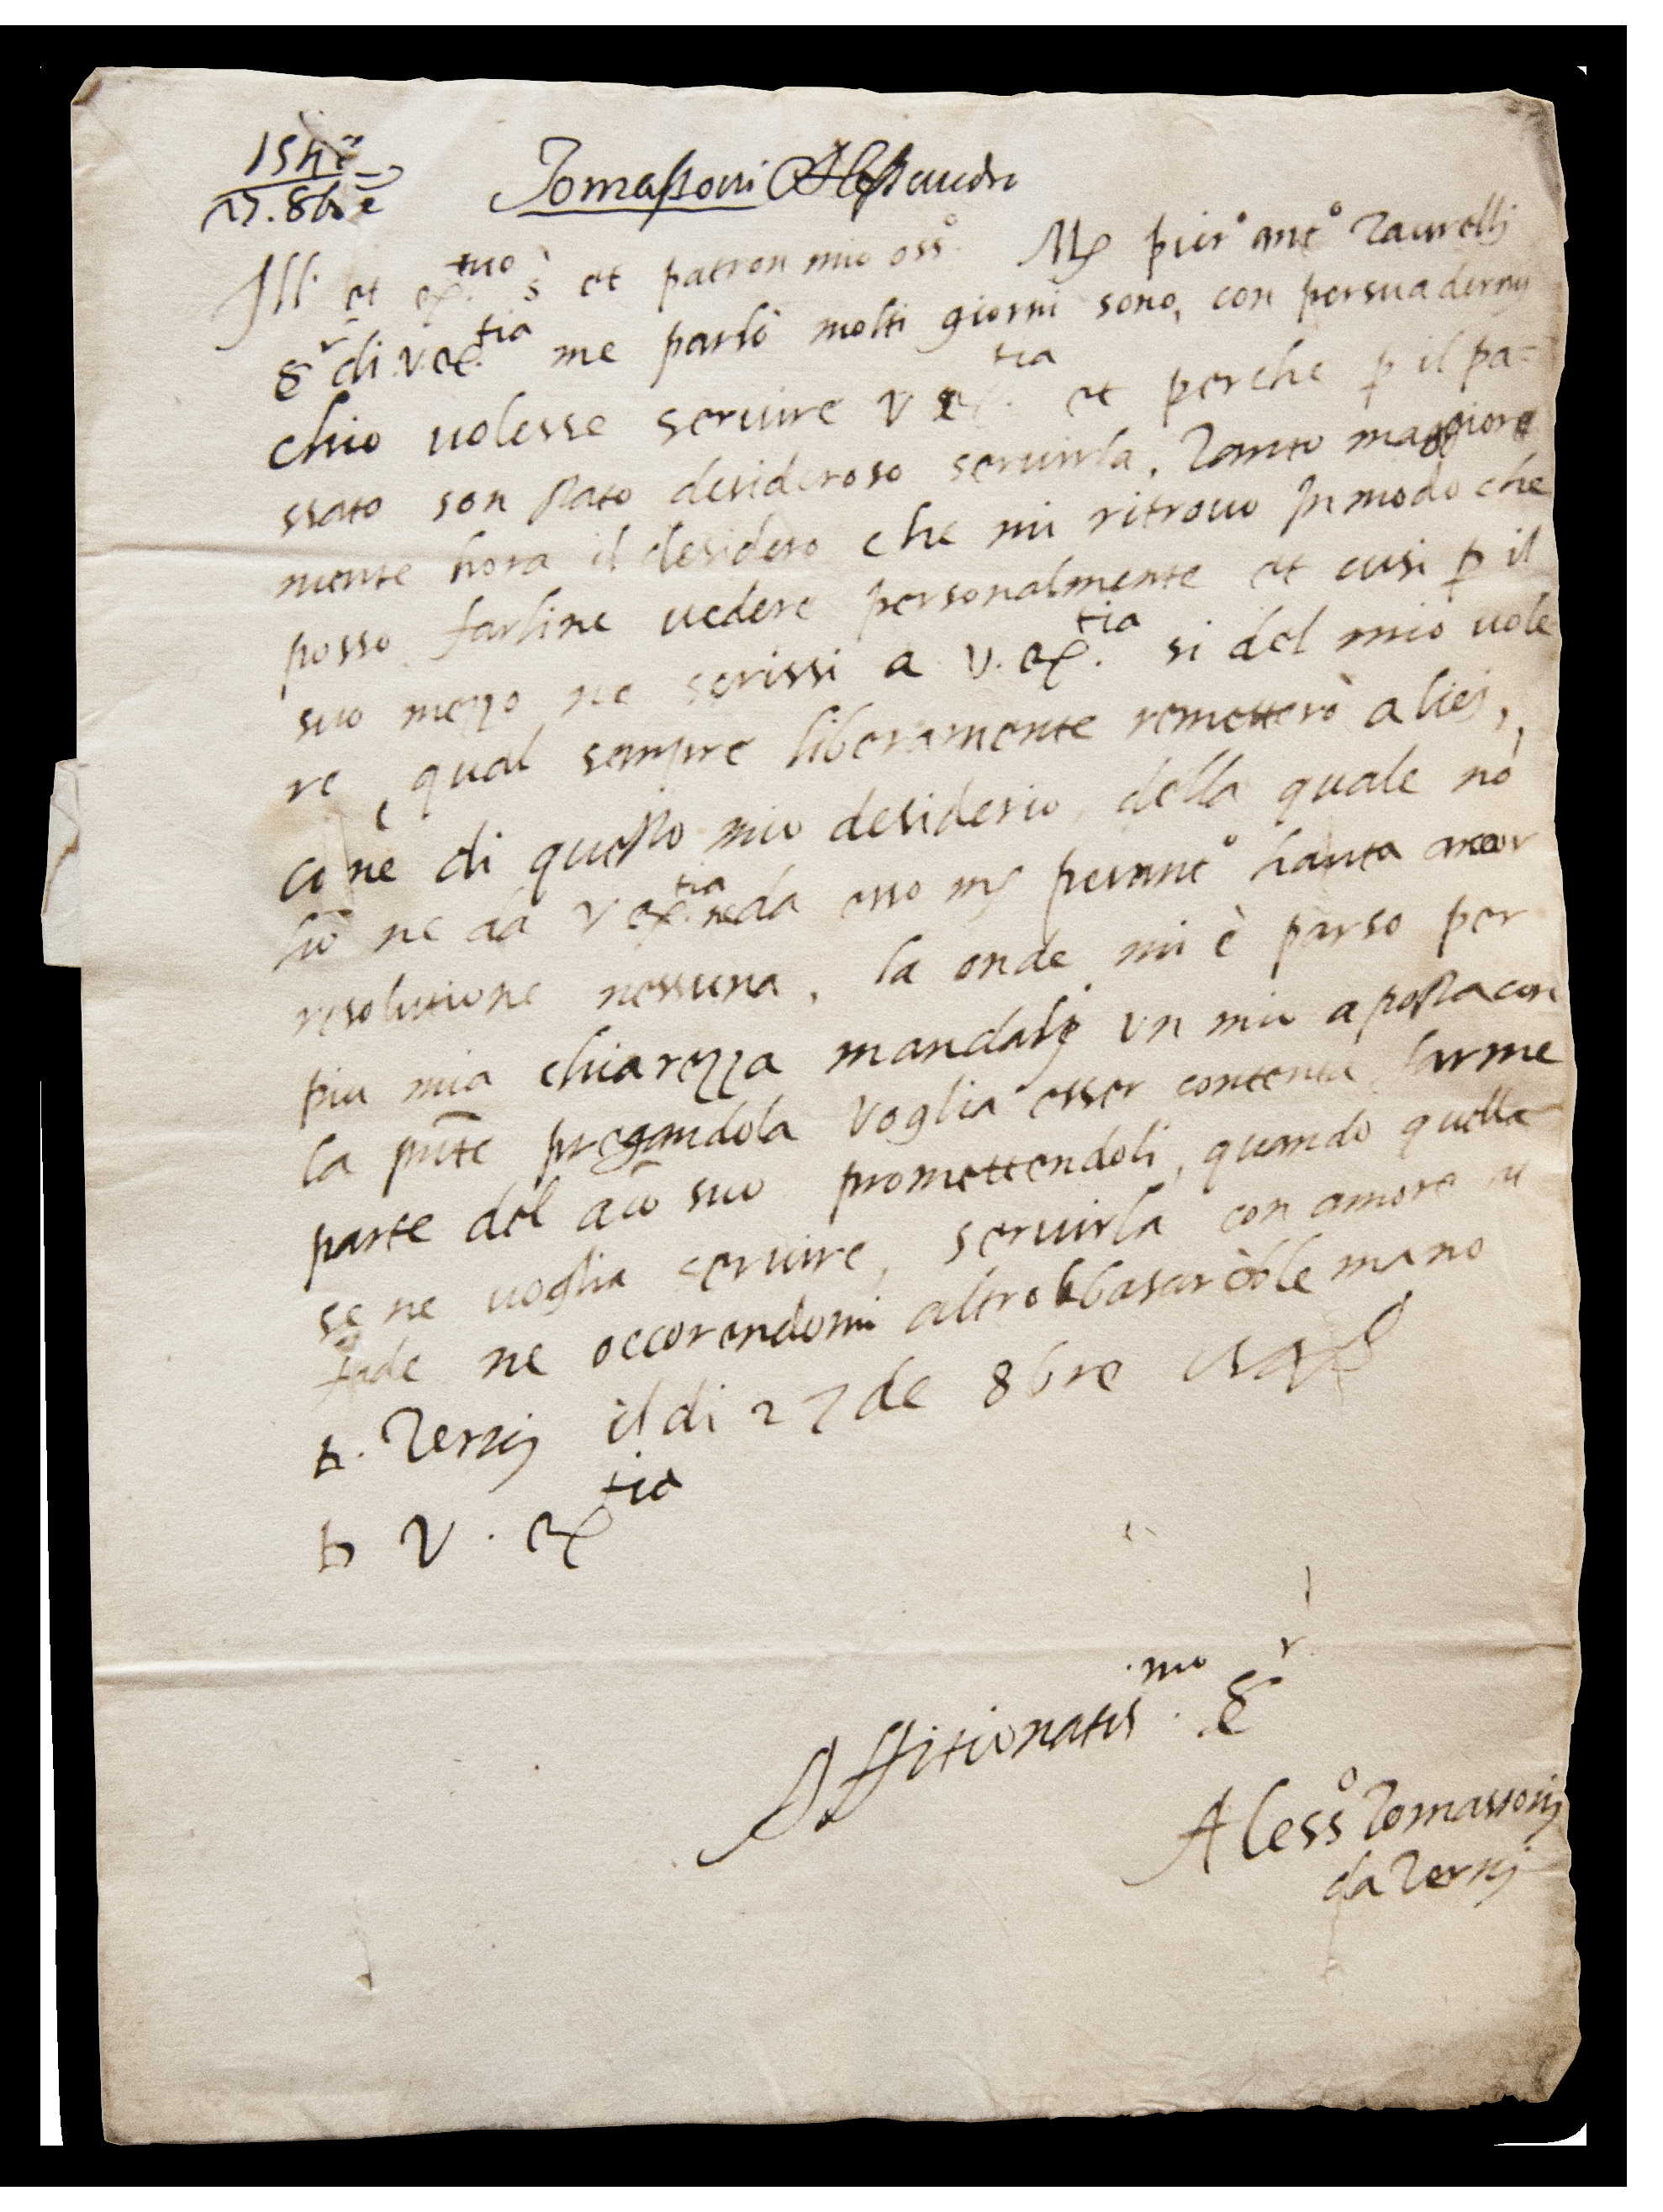
Signature of: alessandro da terni